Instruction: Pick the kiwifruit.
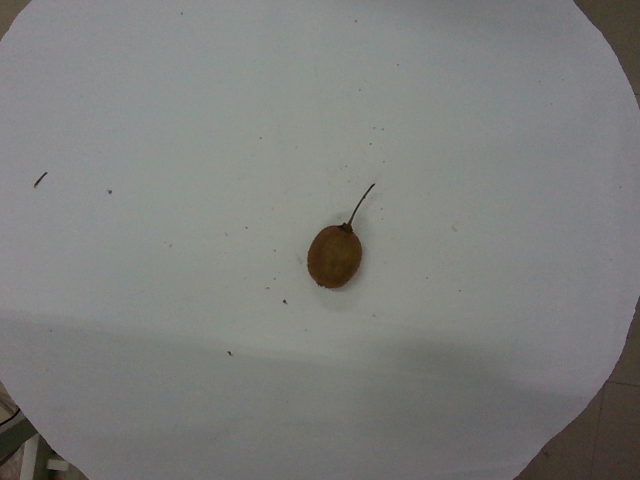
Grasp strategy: vertical